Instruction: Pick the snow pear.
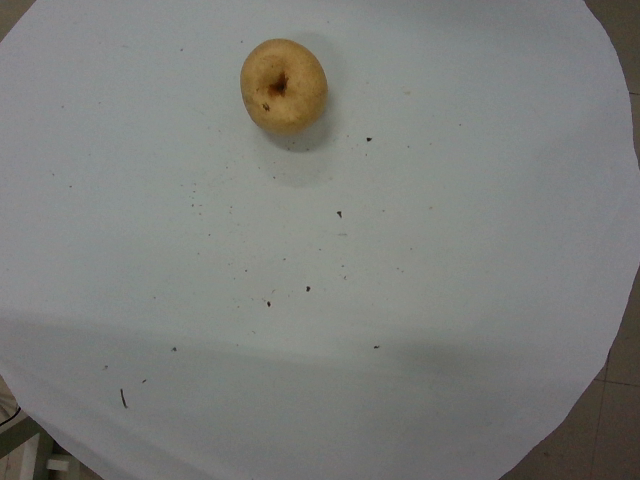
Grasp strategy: vertical